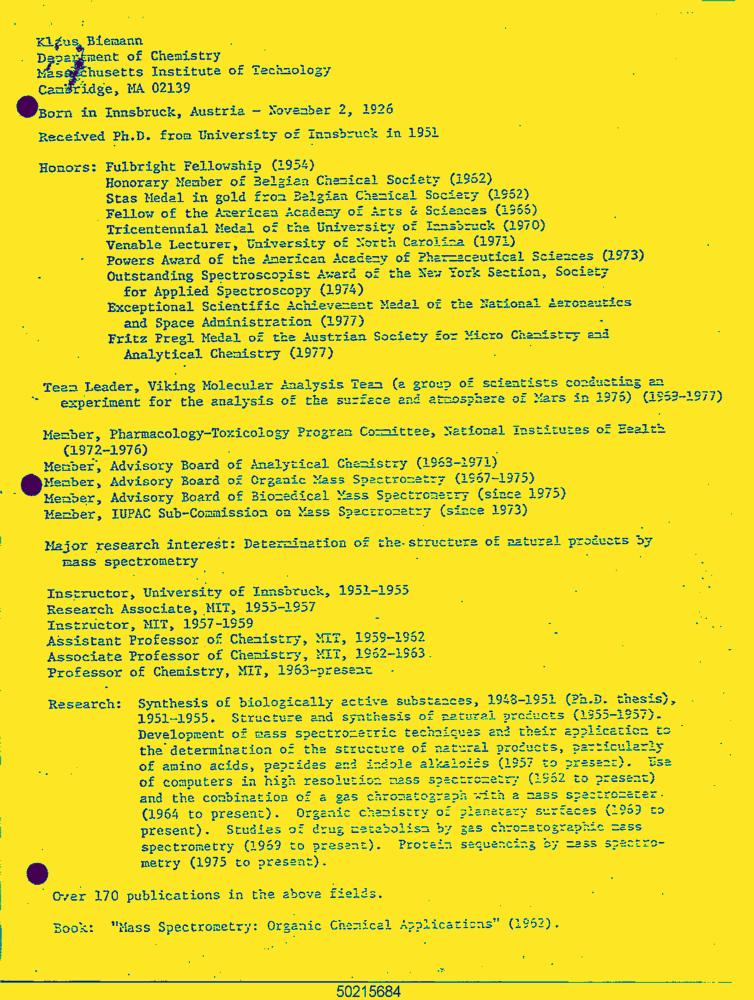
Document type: Resume-Doc